Question: Explain the disease:
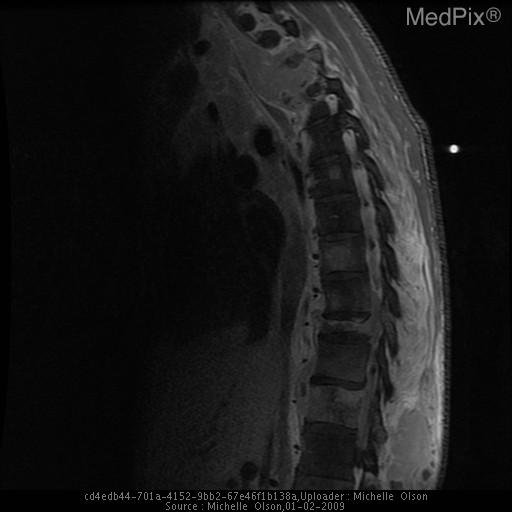
Answer: The disease is discussed as: Lesions/Condition: Disseminated Coccidioidomycosis

Cell  of  Origin: Dimorphic fungus

Synonyms: Valley Fever

Associations/Predisposing  Factors:  Immunosuppressed or certain ethnic groups

Common  Locations:  Lungs, bone, meninges, skin

Demographics:  Filipinos, Latinos, Asians, African Americans, pregnant women, immunocompromised

Gross  Appearance: Dimorphic fungus

Radiology:  Radiologic findings of coccidioidomycosis disseminated to the skeleton generally involves the axial skeleton. Lesions may be lytic or demonstrate permeative type bone destruction. Lesions on CT may have low attenuation. T1 MRI demonstrates decreased signal and T2 MRI shows increased signal.  Lesions often enhance with gadolinium administration.

Prognosis  and  Treatment:  Patients with disseminated coccidioidomycosis are usually on lifelong antifungal therapy, particularly amphotericin B and the azoles.